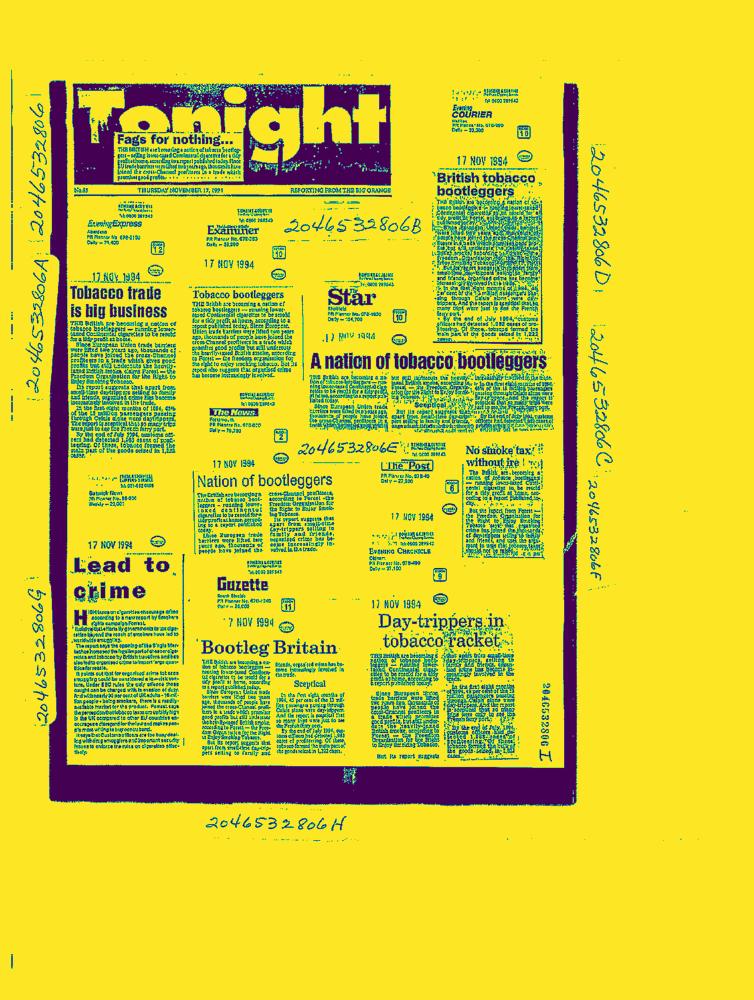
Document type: News-Article